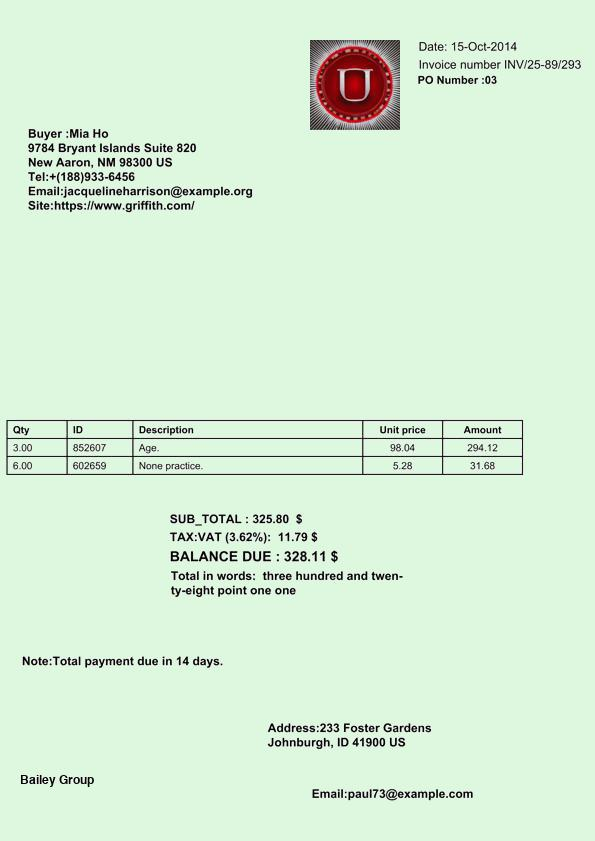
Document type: Invoice